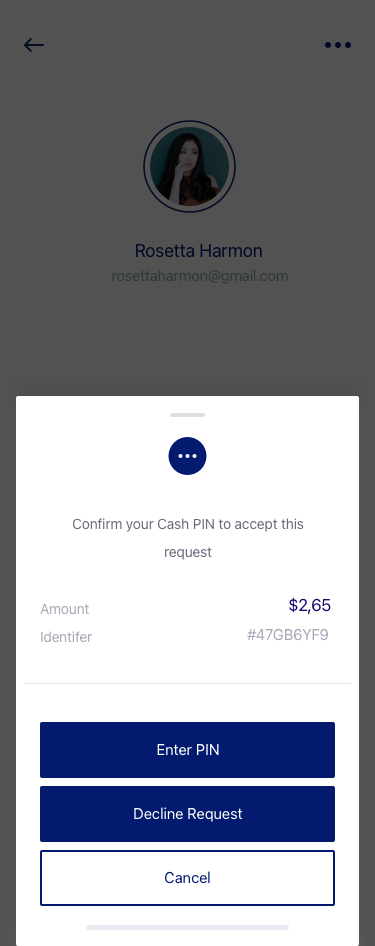
Text in this UI design:
rosettaharmon@gmail.com
Rosetta Harmon
Confirm your Cash PIN to accept this request
$2,65
Amount
#47GB6YF9
Identifer